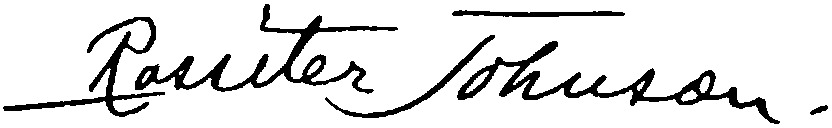
Signature of: rossiter johnson